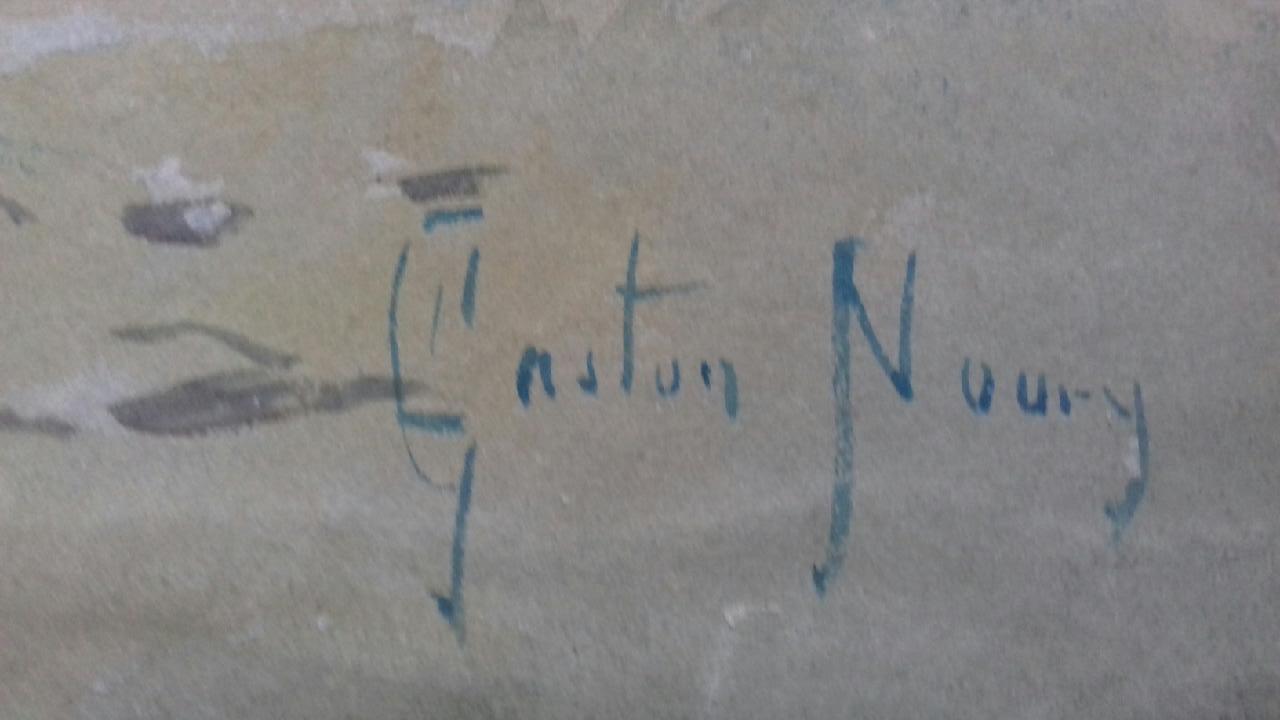
Signature of: gaston noury